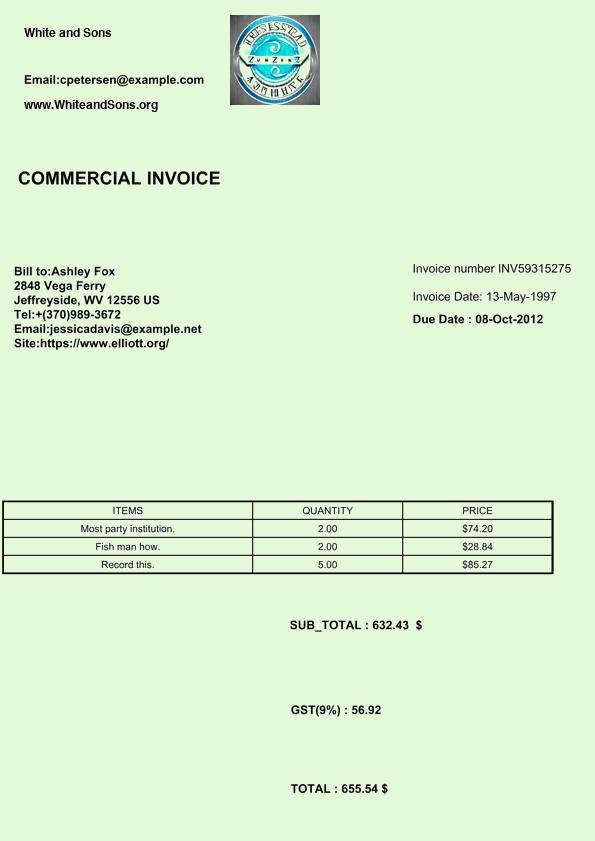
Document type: Invoice